Question: What type of tax is indicated in the document, personal property or real estate?
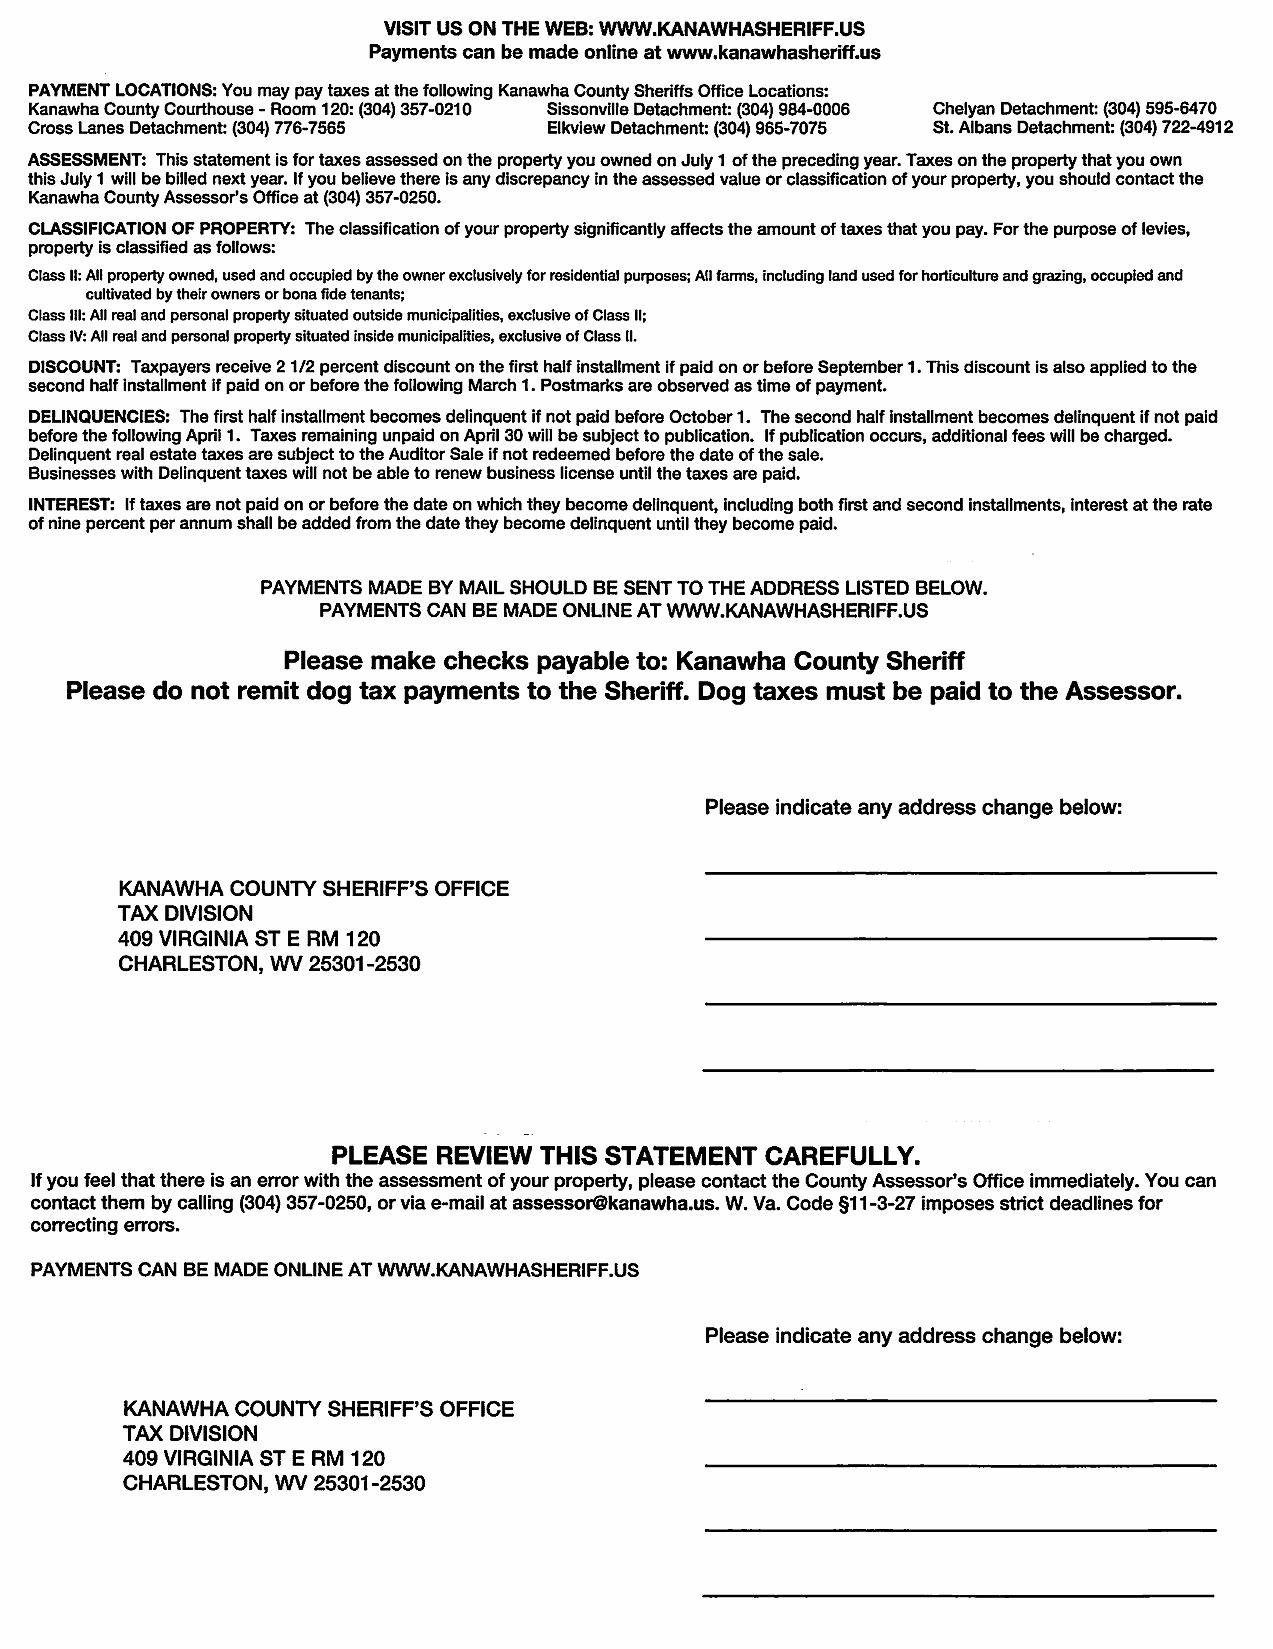
Answer: "Real Estate Tax"